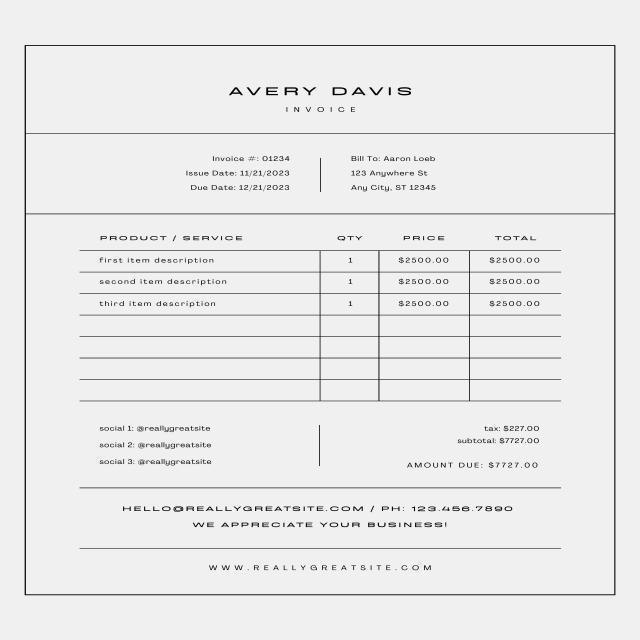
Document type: Invoice